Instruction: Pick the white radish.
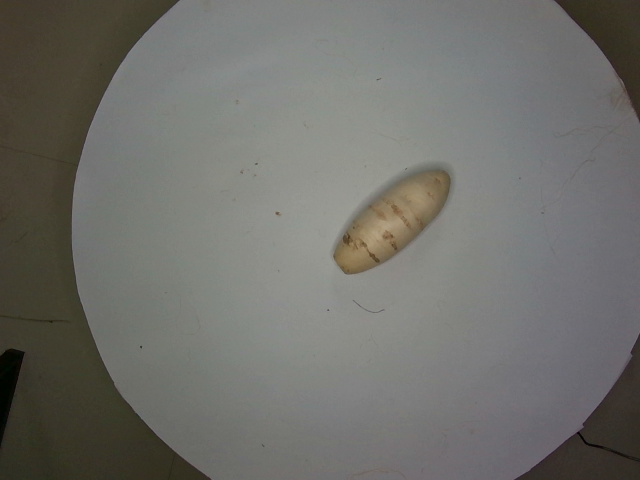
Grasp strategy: vertical